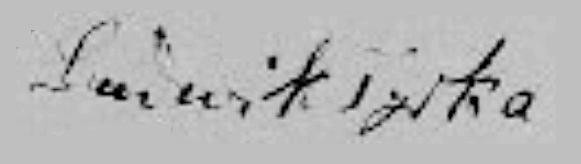
Signature of: ludwik tyrka